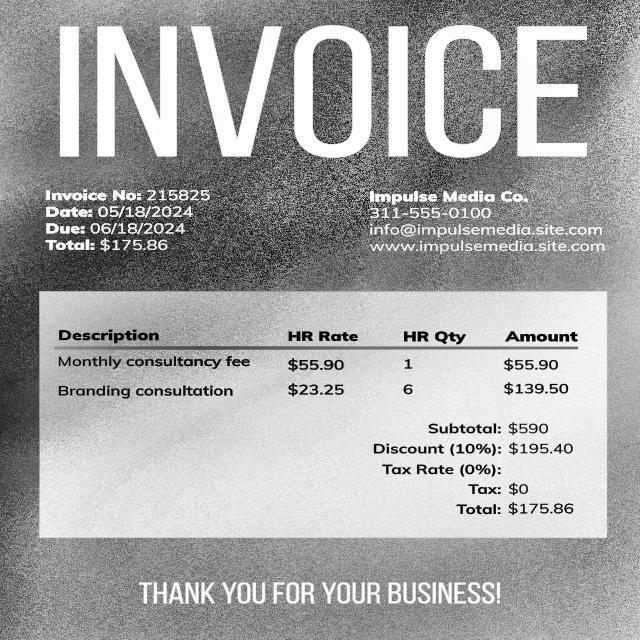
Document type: Invoice